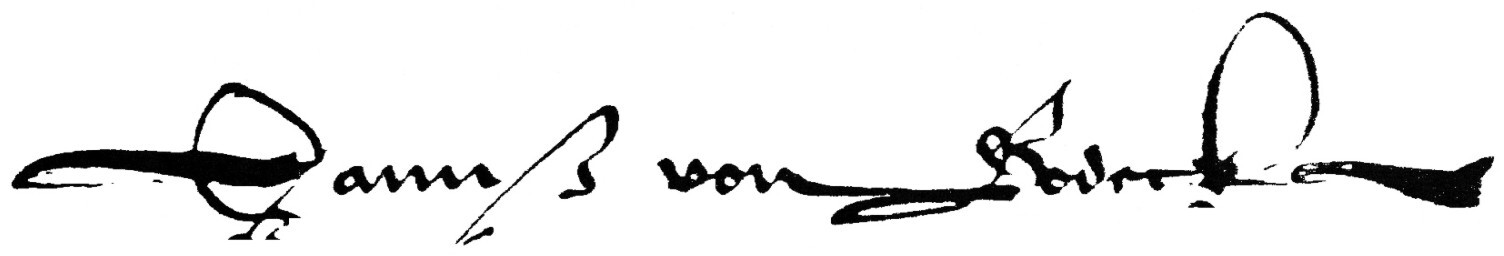
Signature of: johann bodeck